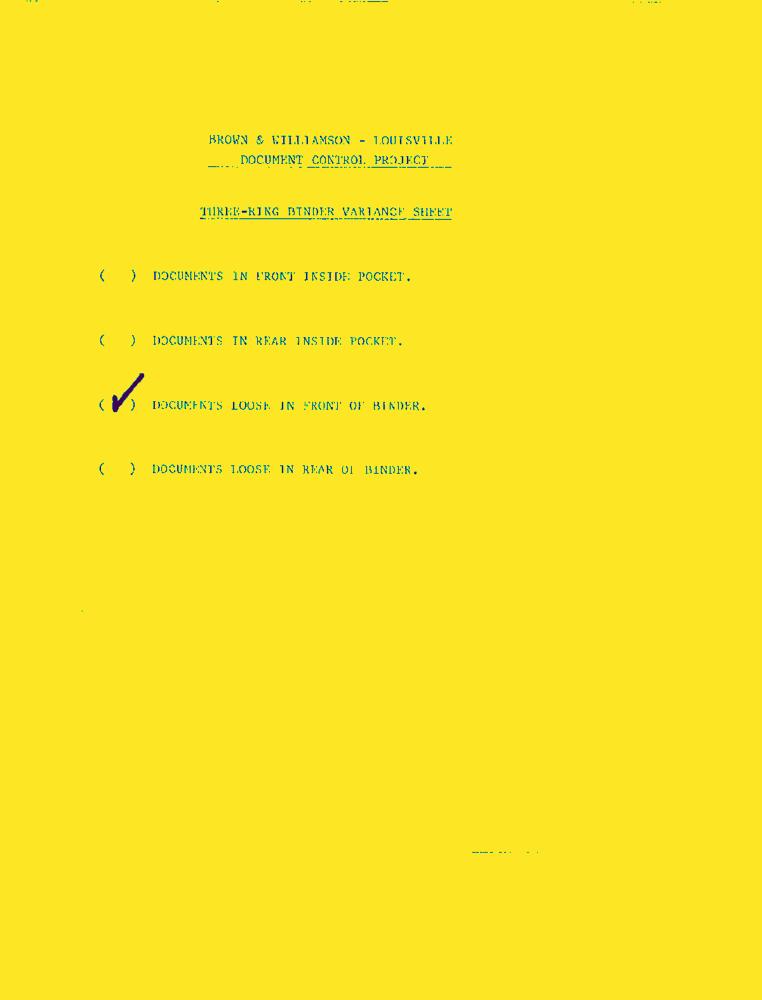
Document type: Letter-Doc